Question: What is the main concern?
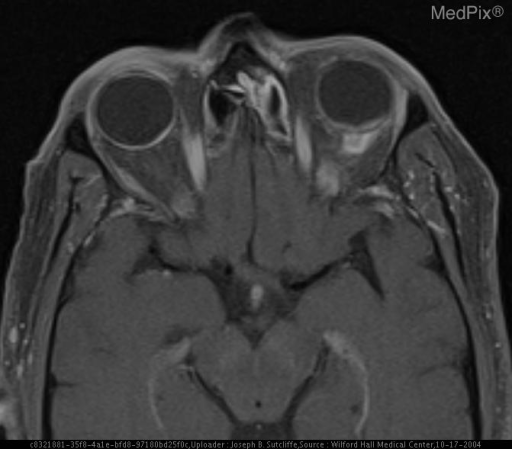
Answer: The findings suggest Axial T1W images demonstrate ill-defined increased signal in posterior tissues of left globe and left retro-ocular tissues
Axial contrast-enhanced fat saturated T1W images demonstrate
enhancement and thickening of the posterior wall of the left globe and left retro-ocular tissues
Axial T2W images demonstrate a low intensity mass involving the posterior aspect of the left globe and retro-ocular tissues.. There is enhancement of the thickened posterior wall of the left globe and adjacent retro-ocular tissues. The patient might have a history of Decreased vision left eye.